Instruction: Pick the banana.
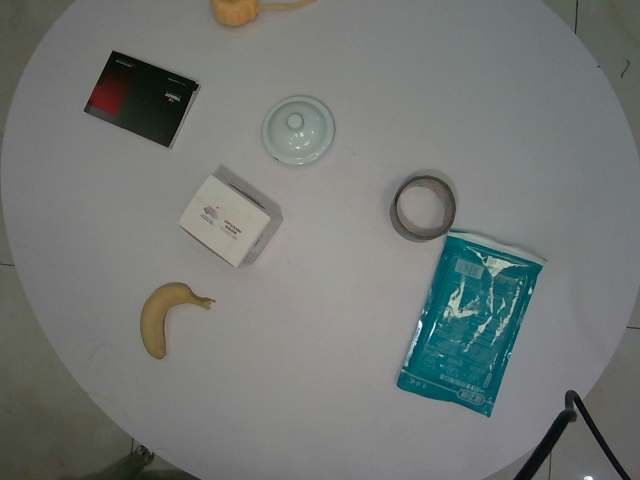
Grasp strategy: vertical